Question: What is the address or location of the property listed in the document?
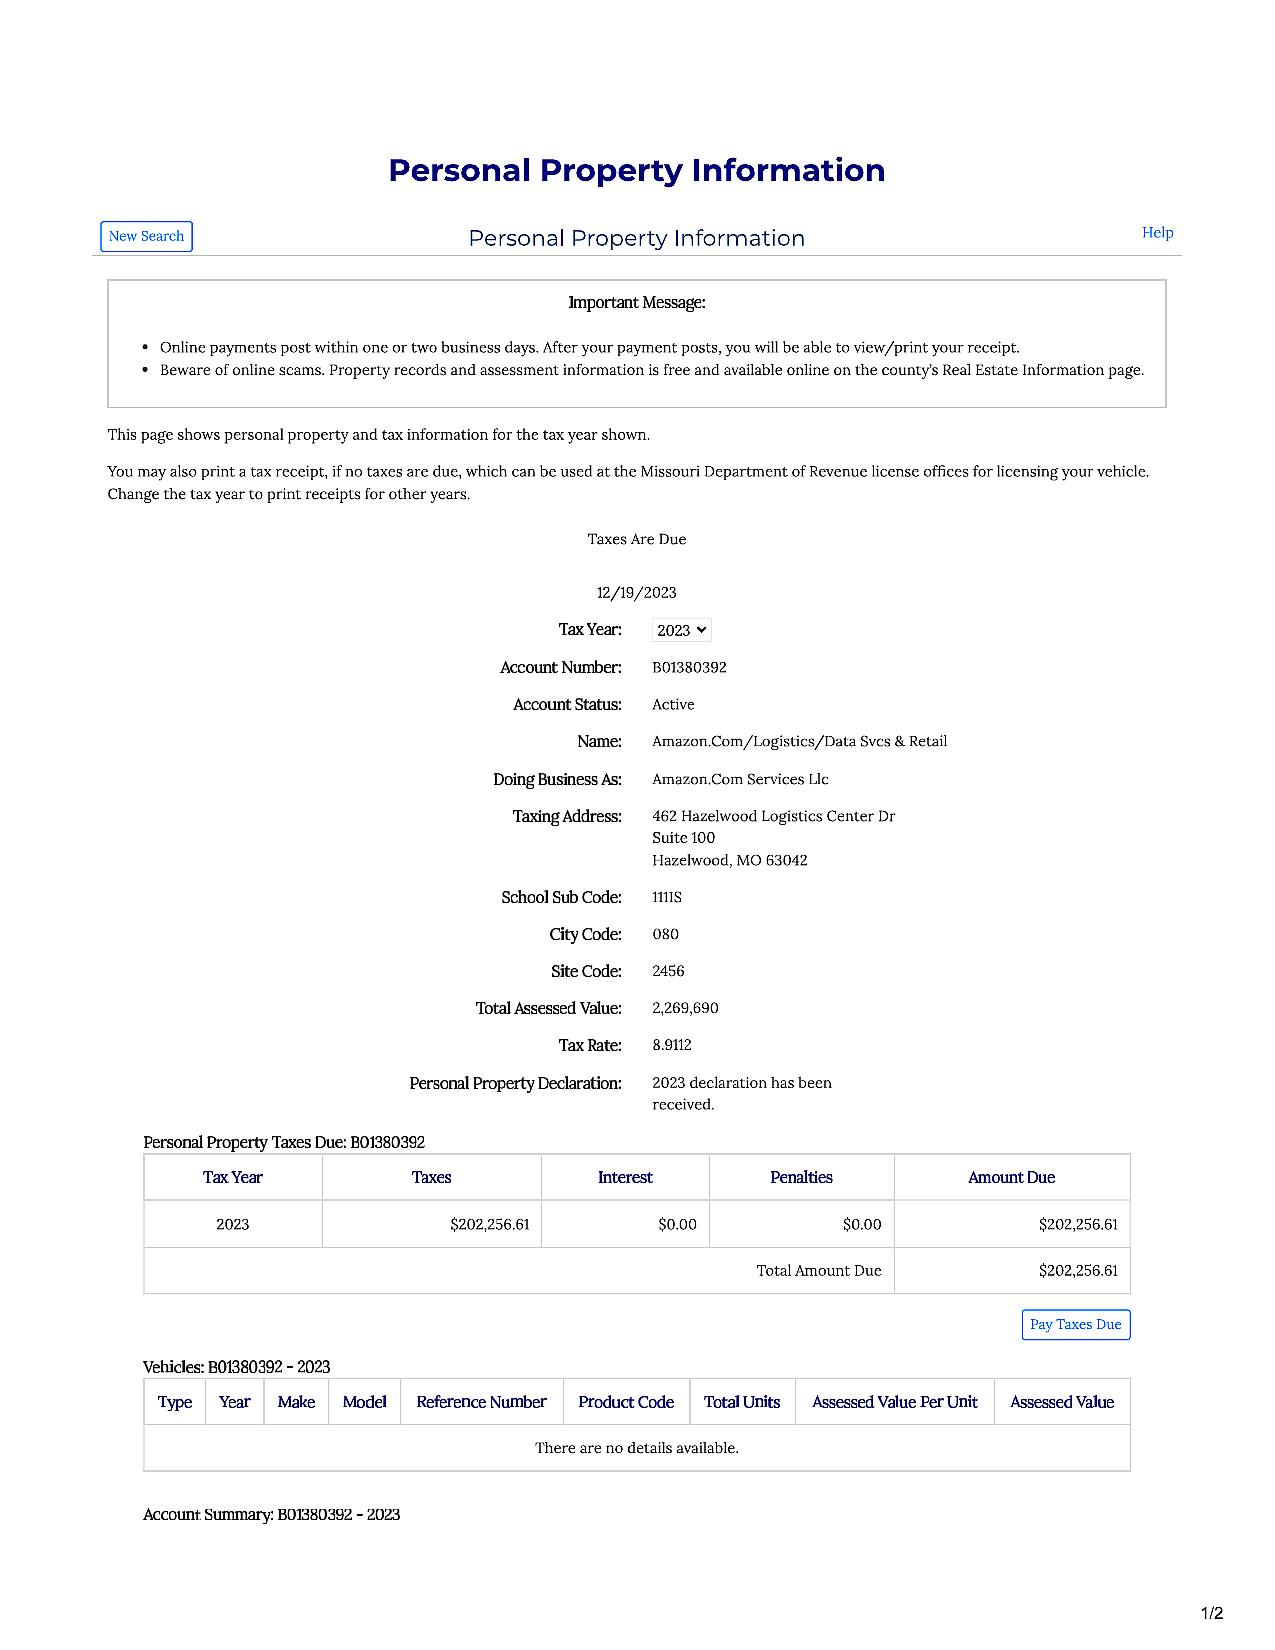
Answer: "462 Hazelwood Logistics Center Dr Suite 100, Hazelwood, MO 63042"